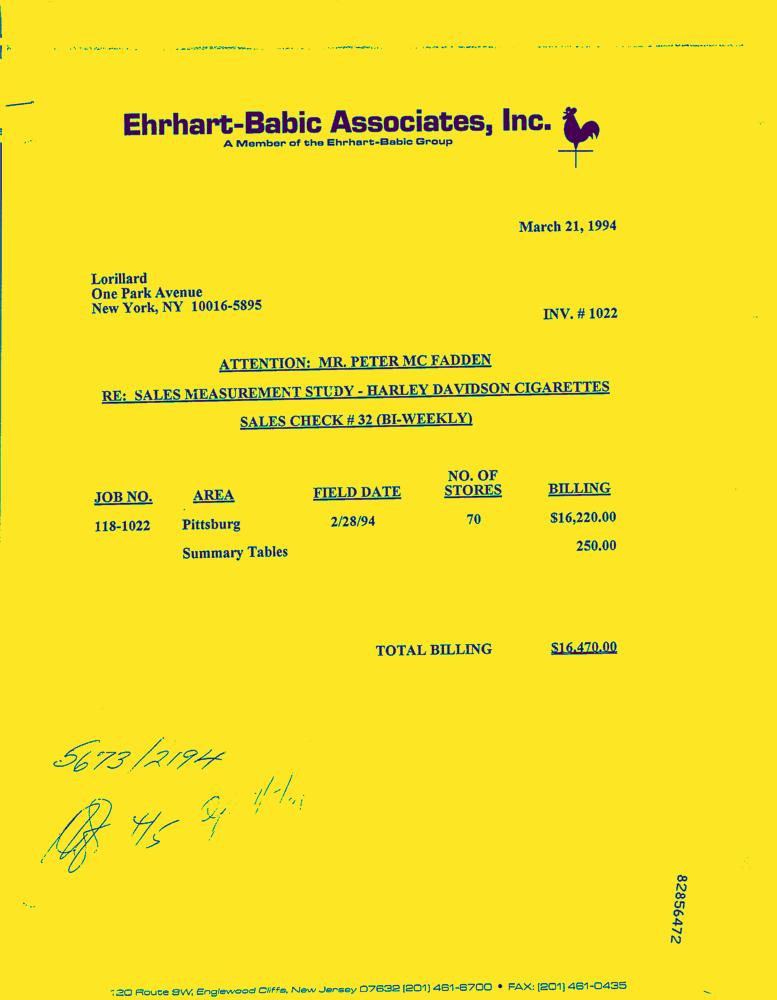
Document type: Invoice-Doc